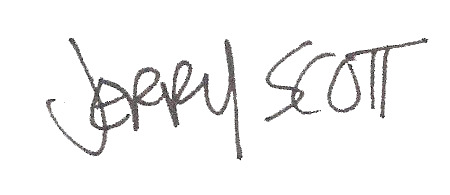
Signature of: jerry scott